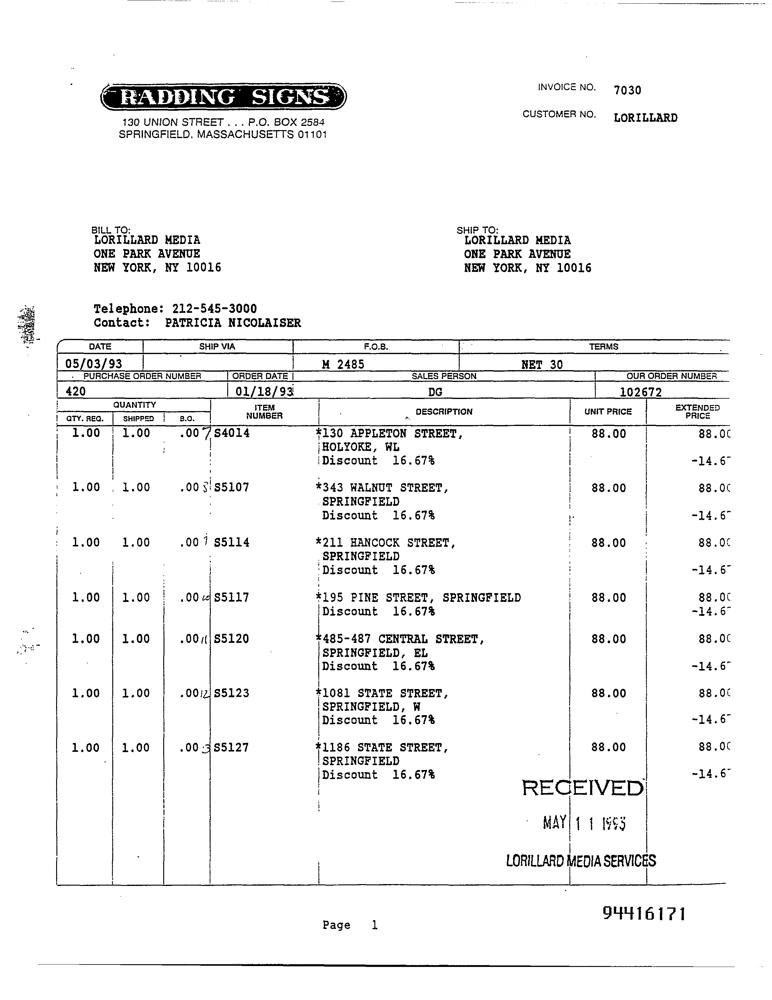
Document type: Invoice